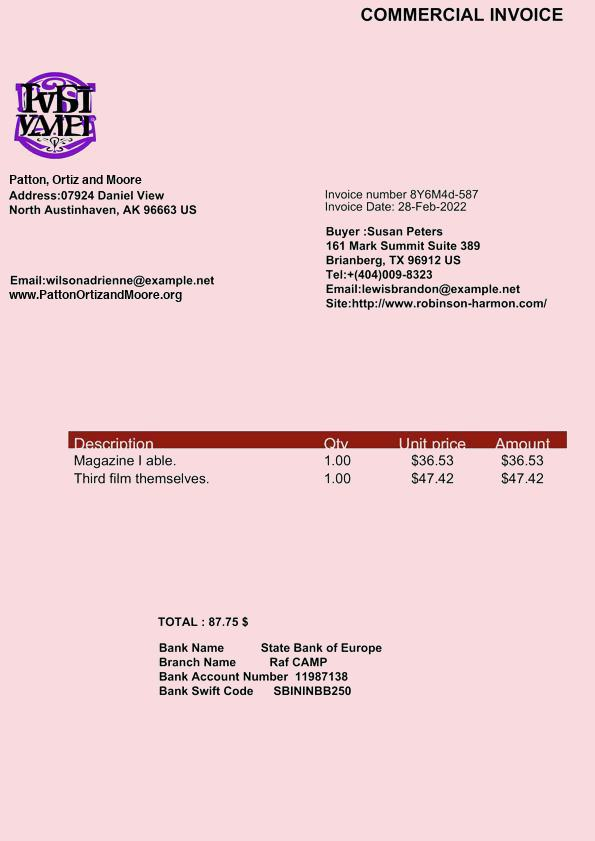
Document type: Invoice